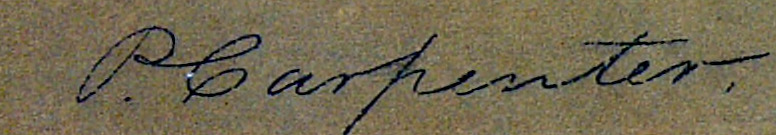
Signature of: percy carpenter